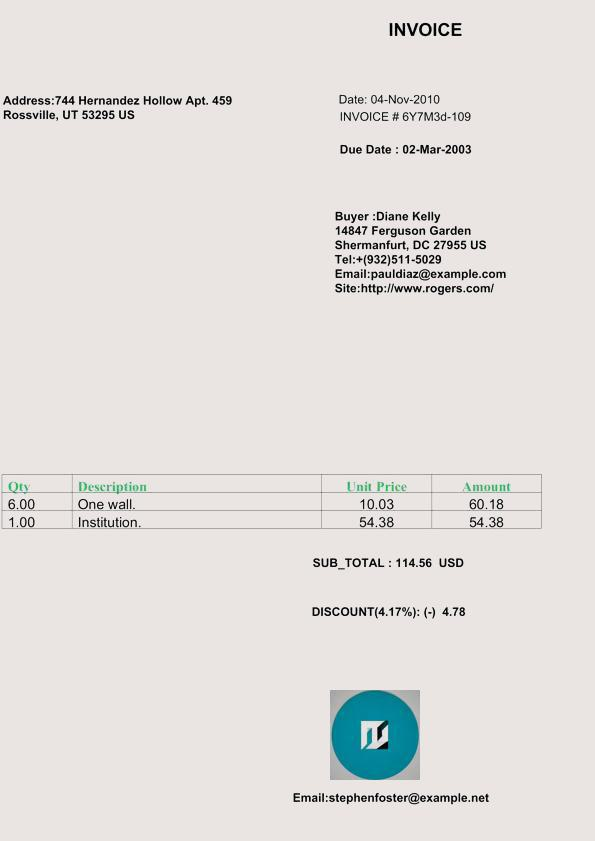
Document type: Invoice